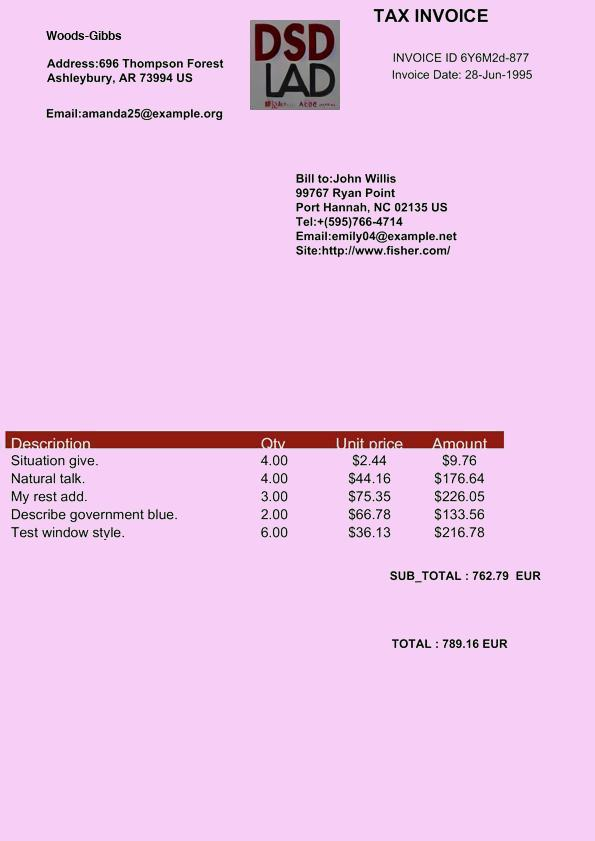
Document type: Invoice